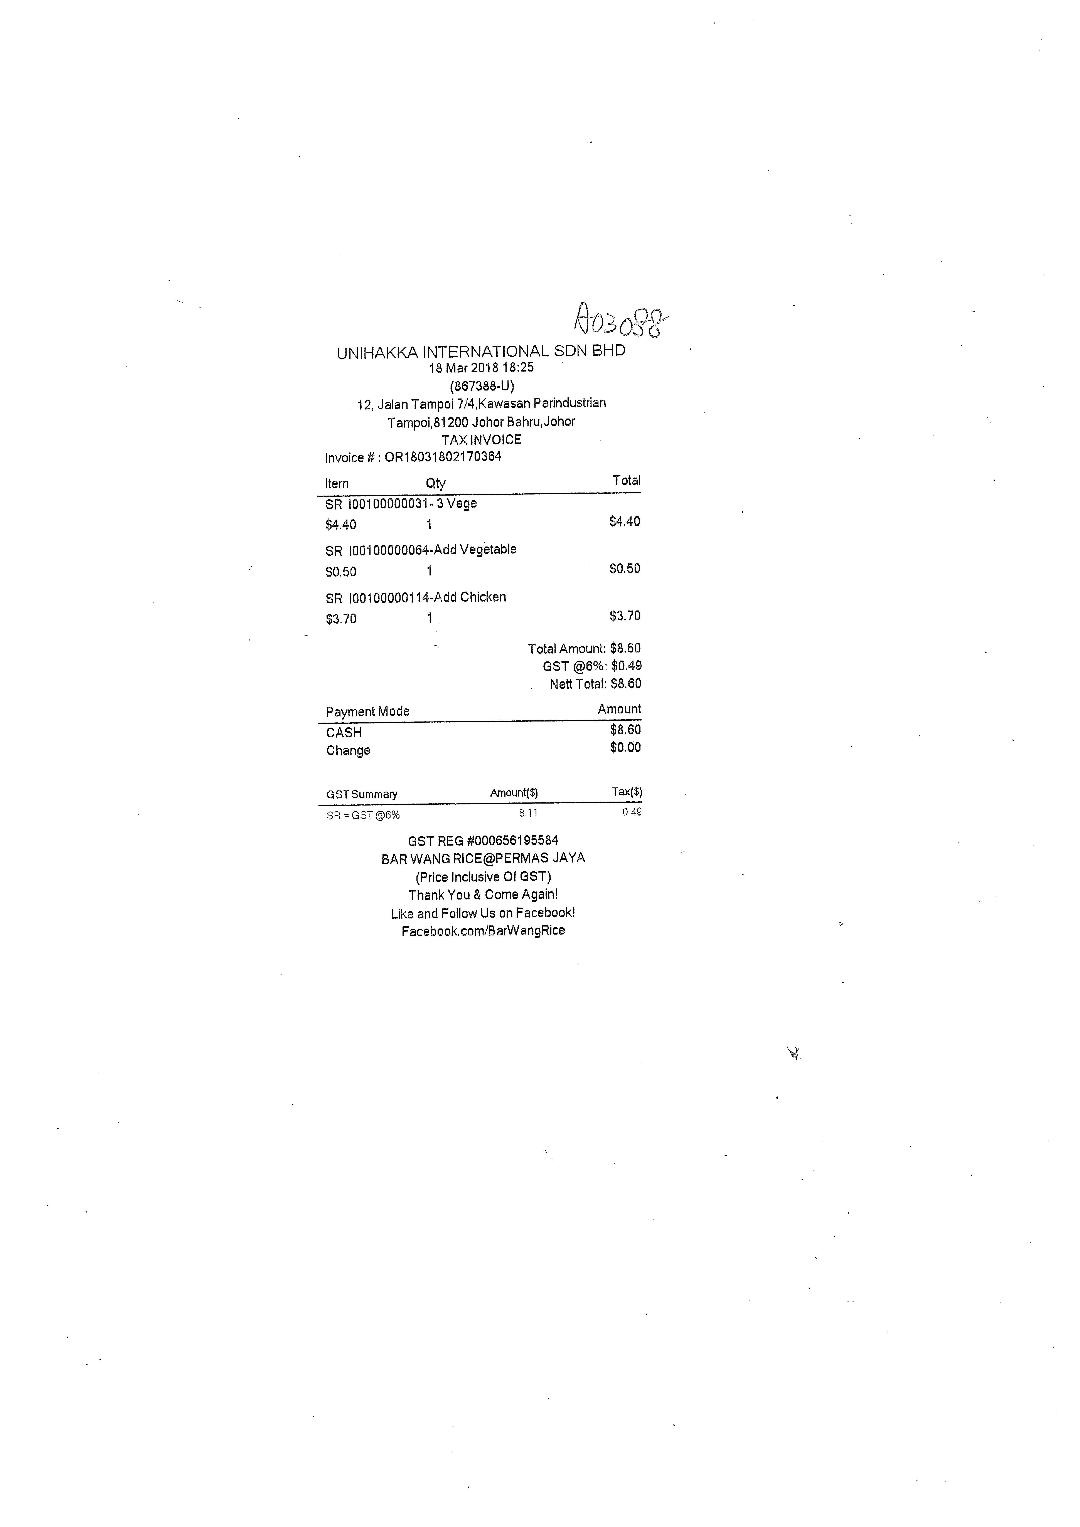
UNIHAKKA INTERNATIONAL SDN BHD
18 MAR 2018 18:25
(867388-U)
12,JALAN TAMPOI 7/4,KAWASAN PERINDUSTRIAN
TAMPOI,81200 JOHOR BAHRU,JOHOR
TAX INVOICE
INVOICE # : OR18031802170364
ITERN
QTY
TOTAL
SR I00100000031-3 VEGE
$4.40
1
$4.40
SR I00100000064-ADD VEGETABLE
$0.50
1
$0.50
SR I00100000114-ADD CHICKEN
$3.70
1
$3.70
TOTAL AMOUNT: $8.60
GST @6%: $0.49
NETT TOTAL: $8.60
PAYMENT MODE
AMOUNT
CASH
$8.60
CHANGE
$0.00
GST SUMMARY
AMOUNT($)
TAX($)
SR=GST @6%
8.11
0.49
GST REG #000656195584
BAR WANG RICE@PERMAS JAYA
(PRICE INCLUSIVE OF GST)
THANK YOU & CORNE AGAIN!
LIKE AND FOLLOW LIS ON FACEBOOK!
FACEBOOK.COM/BARWANGRICE